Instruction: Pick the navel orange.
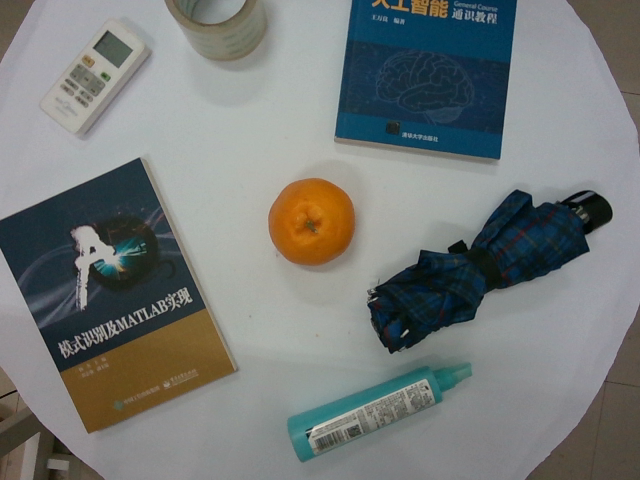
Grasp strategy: vertical